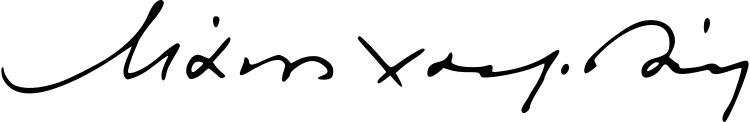
Signature of: manos hatzidakis